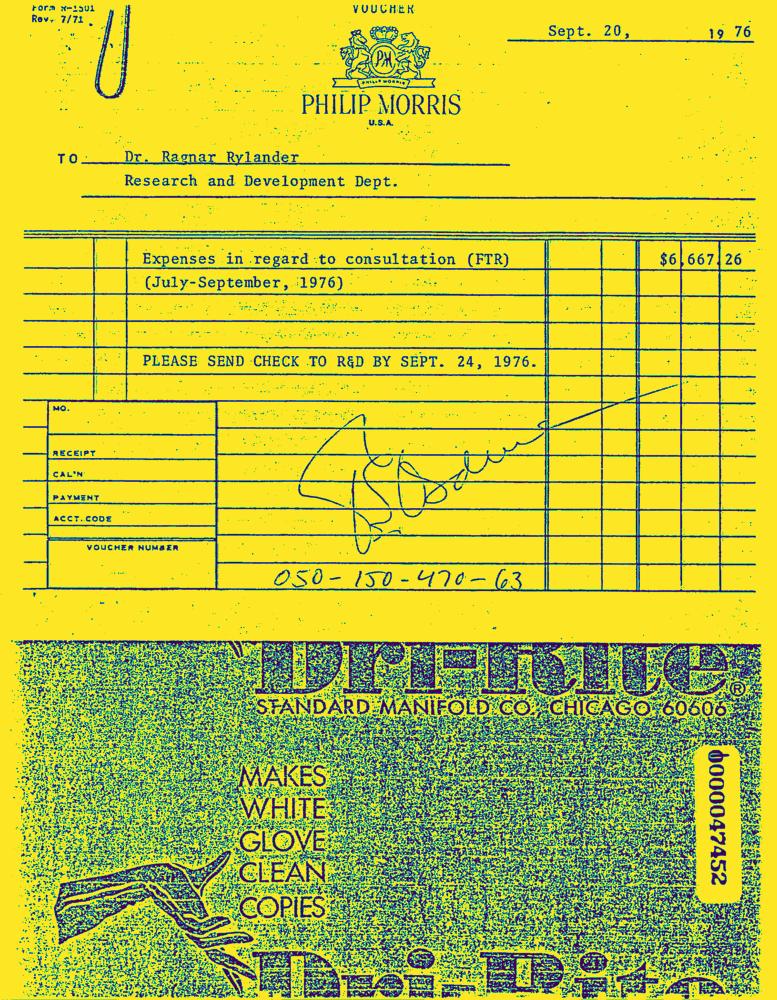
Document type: Invoice-Doc